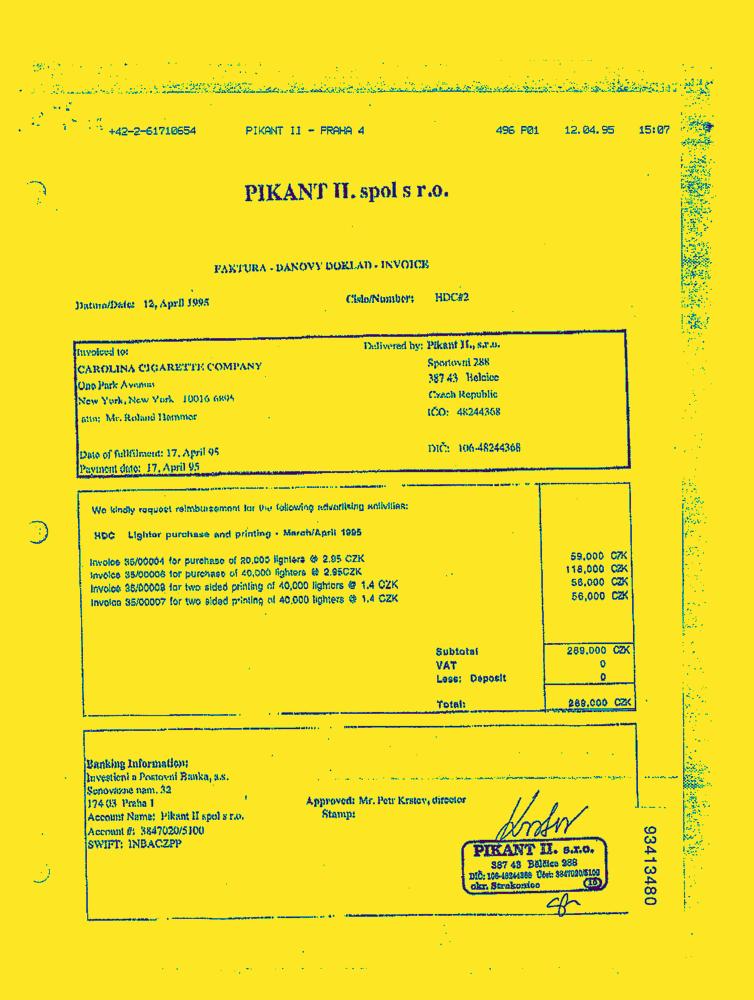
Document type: Invoice-Doc